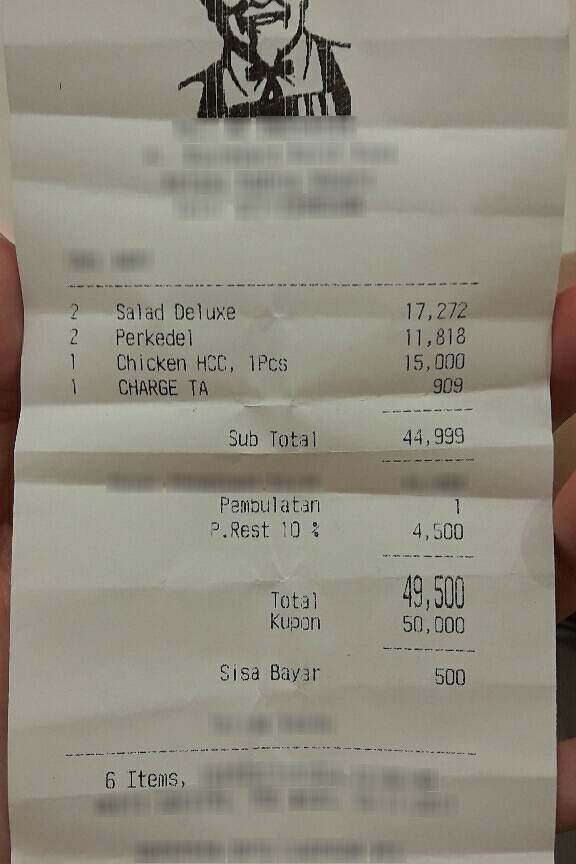
Number of items: 4
Subtotal: 44,999
Tax: 4,500
Other charges: 1
Total: 49,500
OCR text regions:
text: Total
text: 49,500
text: Kupon
text: 50,000
text: Sisa
text: Bayar
text: 500
text: 6
text: Items,
text: 2
text: Salad
text: Deluxe
text: 17,272
text: 2
text: Perkedel
text: 11,818
text: 1
text: Chicken
text: HCC,
text: 1PCS
text: 15,000
text: 1
text: CHARGE
text: TA
text: 909
text: Sub
text: Total
text: 44,999
text: P.Rest
text: 10
text: %
text: 4,500
text: Pembulatan
text: 1